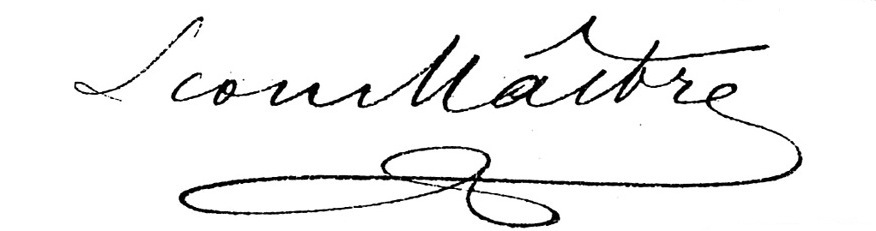
Signature of: léon maître